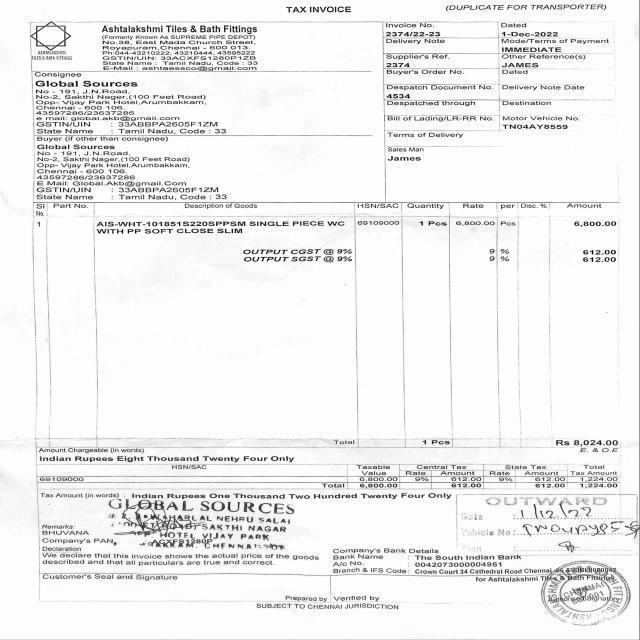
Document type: Invoice